Question: How is the history relevant to the case?
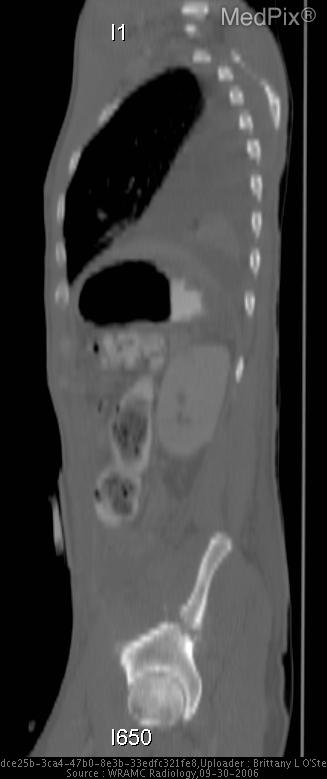
Answer: The patient's history of 25 y/o man with 3 GSW to chest, abdomen, and Left buttock.  Pt was resuscitated and had an ex-lap performed before transfer to WRAMC. is key in understanding the case.